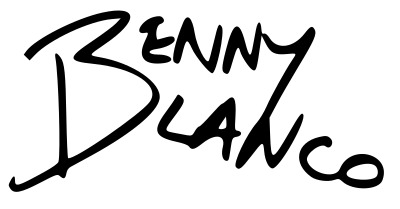
Signature of: benny blanco